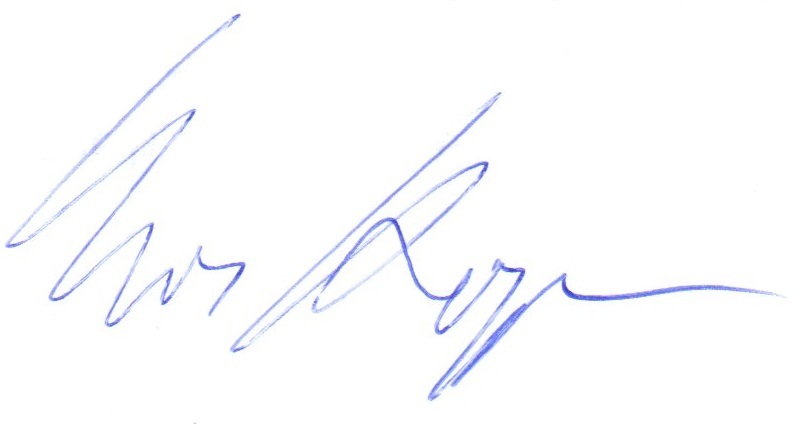
Signature of: uwe hoppe